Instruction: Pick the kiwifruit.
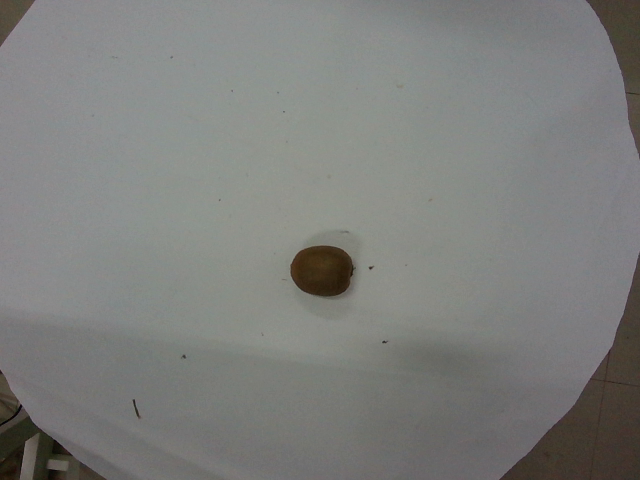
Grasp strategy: vertical